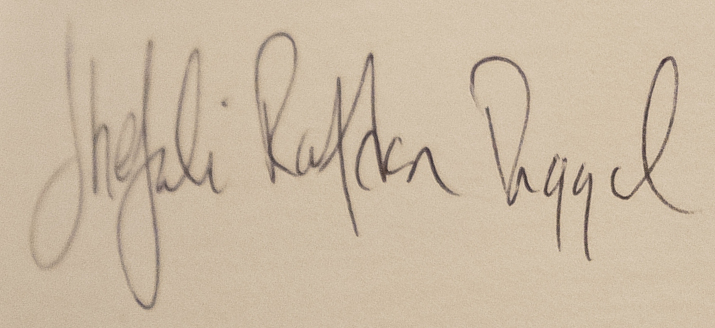
Signature of: shefali razdan duggal